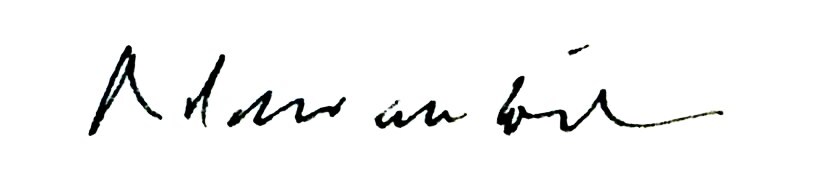
Signature of: mohammed dib